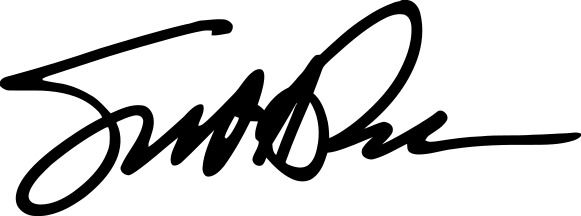
Signature of: scott peters